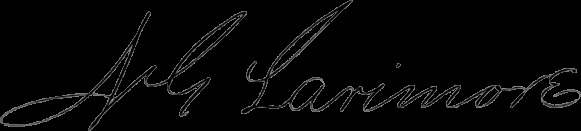
Signature of: n g larimore